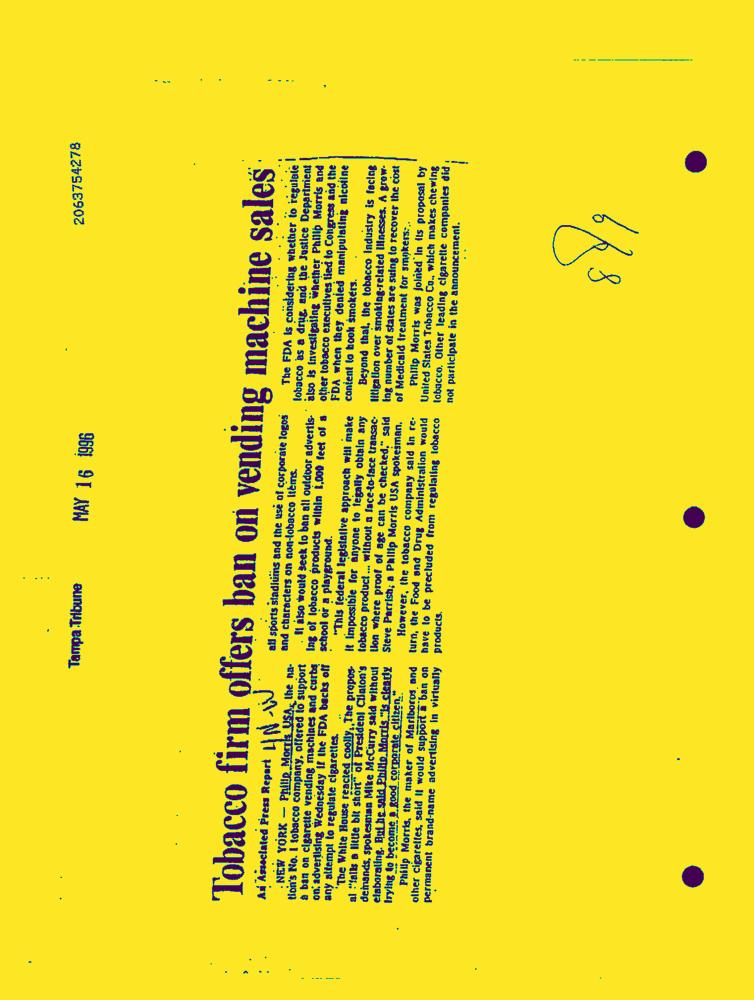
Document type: News-Article